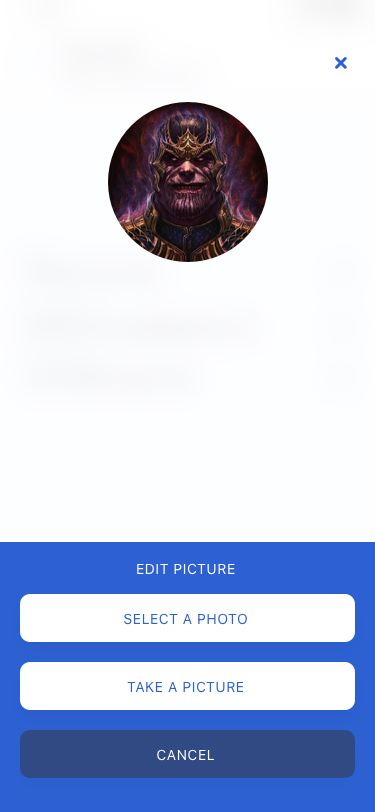
Text in this UI design:
My Proile
Back to home screen
SAVE
Thanos Sui-San
Name
thanos.sui.san@gmail.com
E-mail address
+20-1000-000-007
Phone number
cancel
Take a picture
Select a photo
Edit Picture